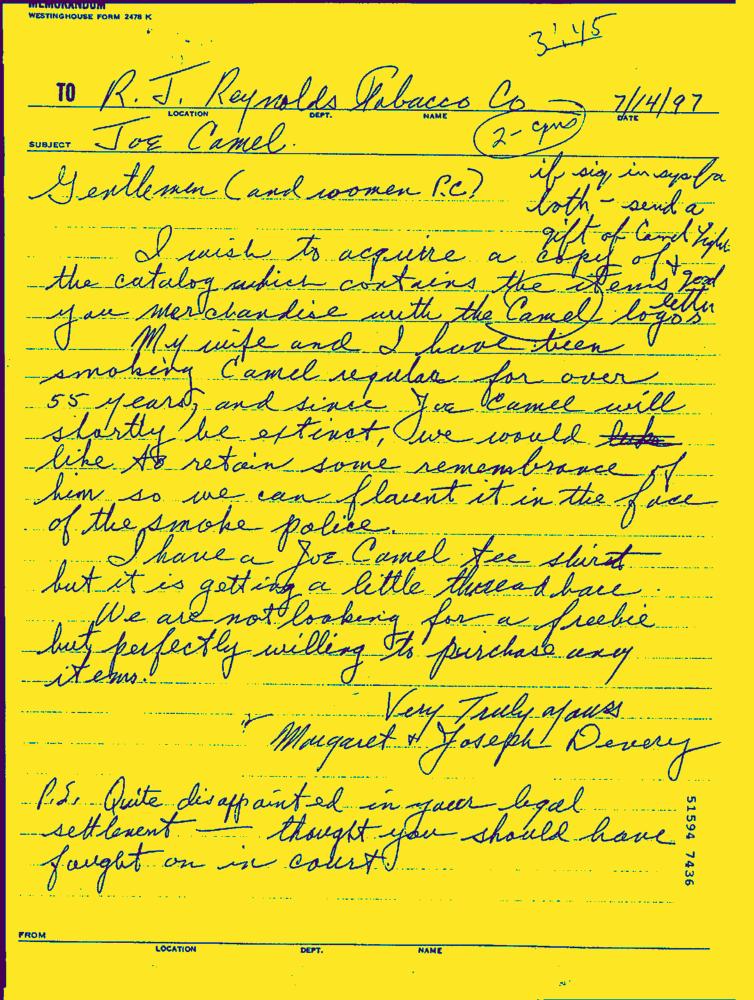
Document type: Hand-Written